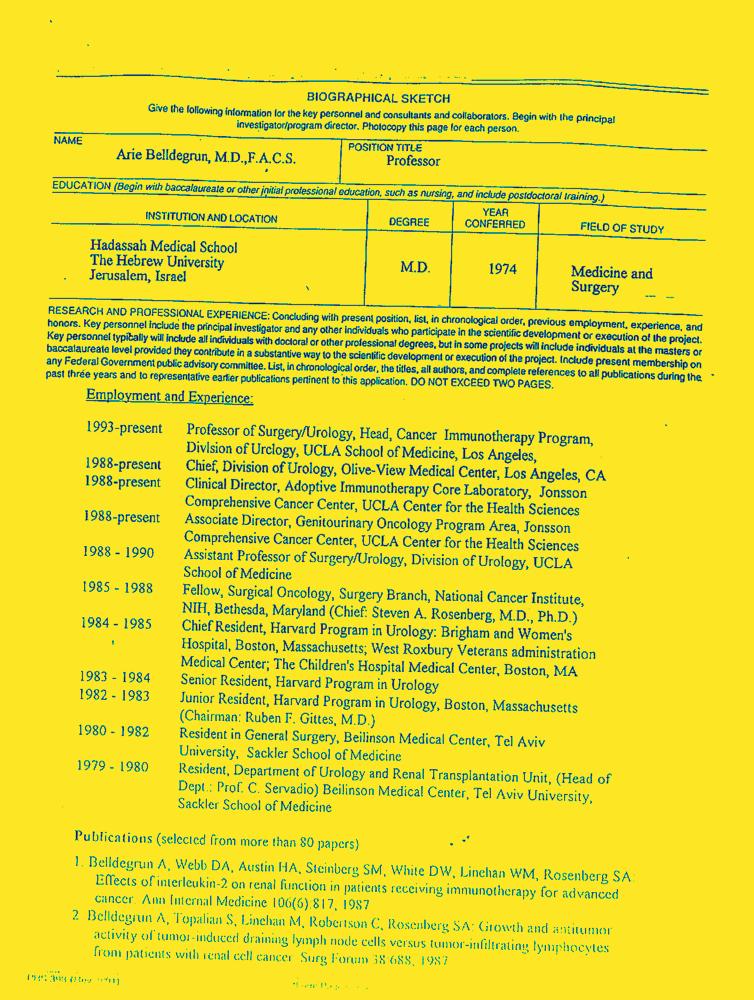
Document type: Resume-Doc